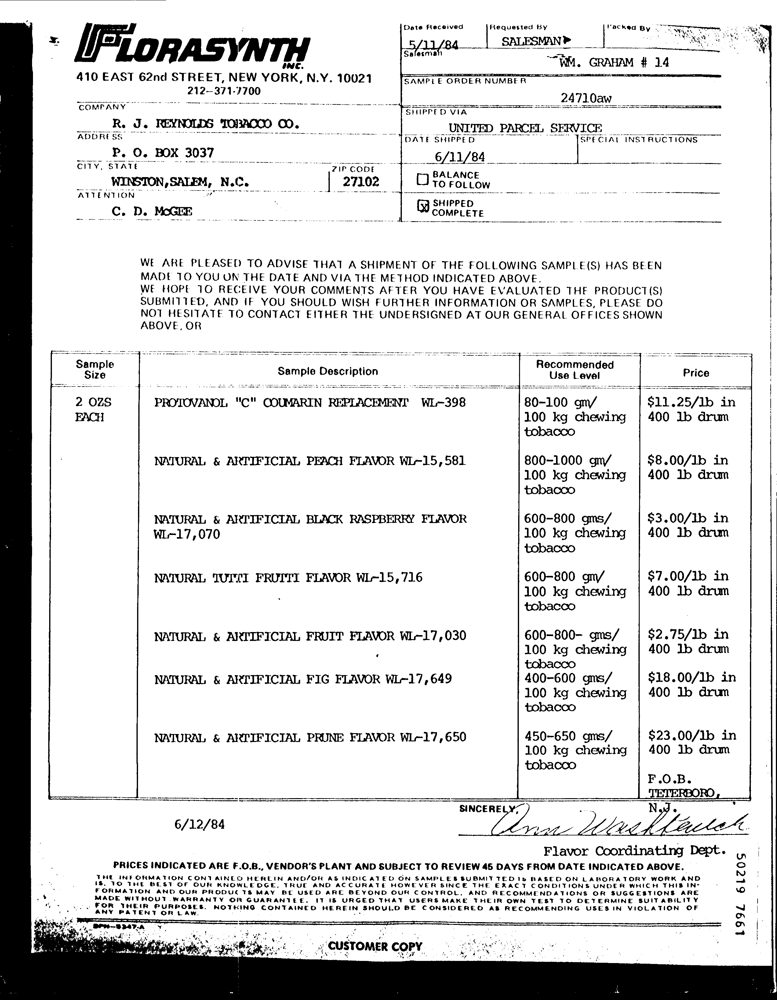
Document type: Invoice